Question: What was observed in the imaging?
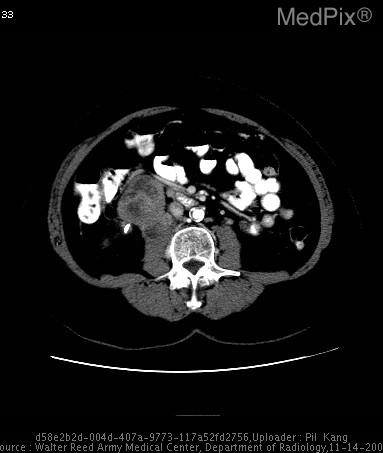
Answer: The imaging shows CT with intravenous and oral contrast material demonstrates a large retroperitoneal mass with central dystrophic calcifications.  This mass is completely separate from the right kidney, which other than the hydronephrosis and the presence of the ureteral stent, is otherwise unremarkable.  The liver was also normal.

Superior images demonstrate a "beak sign" with the inferior vena cava and the left renal vein, strongly suggestive of the vascular origin of this tumor.

Note the presence of the ureteral stent, and the image demonstrating that the mass has extrinsic mass effect on the course of the ureter, causing the original clinical problem for which this patient was treated. CT with intravenous and oral contrast material demonstrates a large retroperitoneal mass with central calcifications.  This mass is completely separate from the right kidney, which other than the hydronephrosis and the presence of the ureteral stent, is otherwise unremarkable.  The liver was also normal.

Note the presence of the ureteral stent, and the image demonstrating that the mass has extrinsic mass effect on the course of the ureter, causing the original clinical problem for which this patient was treated..